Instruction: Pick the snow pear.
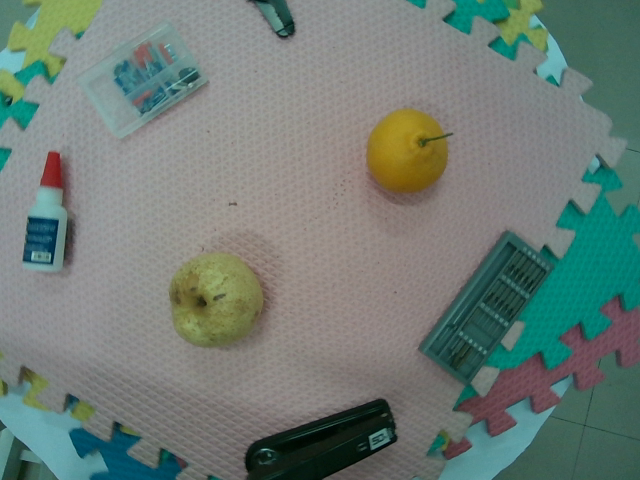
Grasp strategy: vertical